Question: Describe the condition in detail:
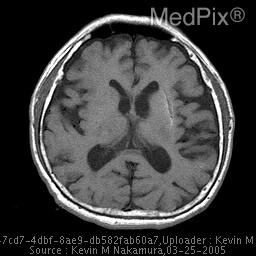
Answer: The disease is discussed as: The history of a sudden onset unilateral motor and.or sensory changes in a patient are strongly suggestive of stroke, which can be generally classified as either ischemic or hemorrhagic.  Although this patient had no known history of hypertension, her CT and MRI both demonstrate evidence of chronic small vessel ischemia secondary to longstanding hypertension.  The differential diagnosis for a hemorrhagic lesion in the putamen/posterior capsule includes lacunar infarct, hypertensive hemorrhage, vascular malformation, and neoplasm.

Lacunar infarcts represent 15-20% of all strokes, and appear as small cavitary lesions in subcortical regions.  They result from the thrombosis of a small penetrating artery, often as a result of a chronic hypertensive change known as lipohyalinosis.  Characteristic locations for lacunar infarcts include the following:  putamen (37%), pons (16%), thalamus (14%), caudate (10%), and internal capsule (10%).  Posterior limb lacunes are the most important clinically because of their potential for severe motor and sensory deficits.  Anterior limb lacunes are often clincally silent.
These "perforating" arteries (lenticulostriate aa., thalamogeniculate aa., and anterior choroidal branch of ICA) are common sites for both lacunar infarcts and hypertensive hemorrhage, and both types of lesions can result from a process known as lipohyalinosis.  This is the impregnation of hyaline-lipid material into the walls of small arteries in the setting of hypertension combined with atherosclerosis.  Lipohyalinosis predisposes the artery to thrombosis and may also weaken the vessel wall, resulting in small dissecting "Charcot-Bouchard" aneurysms.

Hypertensive hemorrhages are slightly less common than lacunar infarcts, representing 10-15% of all strokes.  Two-thirds of hypertensive hemorrhages occur in the putamen, but most cases occur in the presence of systolic blood pressures much higher than 170.  Active bleeding usually lasts less than one hour, while edema progresses over the next few days.  Complications of hypertensive hemorrhage include brain herniation and hydrocephalus.